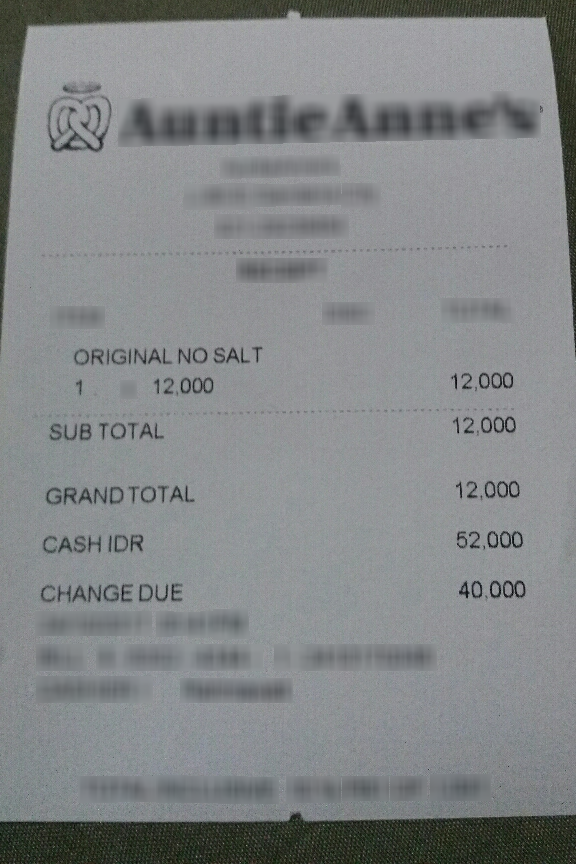
Extraction:
receipt: line_items: name: ORIGINAL NO SALT
price: 12,000
qty: 1
subtotal: 12,000
total: 12,000